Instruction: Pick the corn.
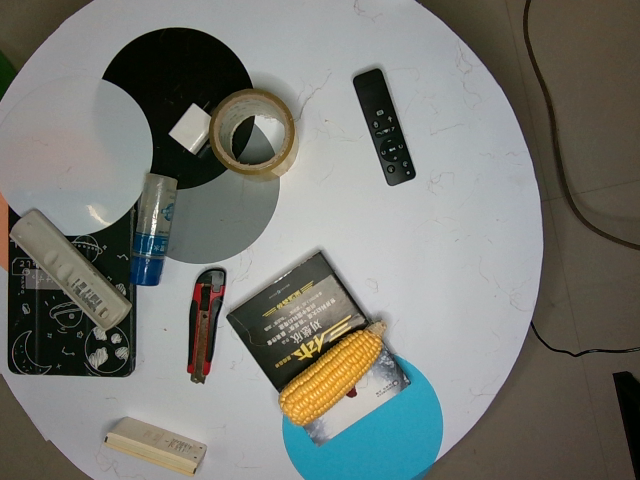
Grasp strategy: vertical